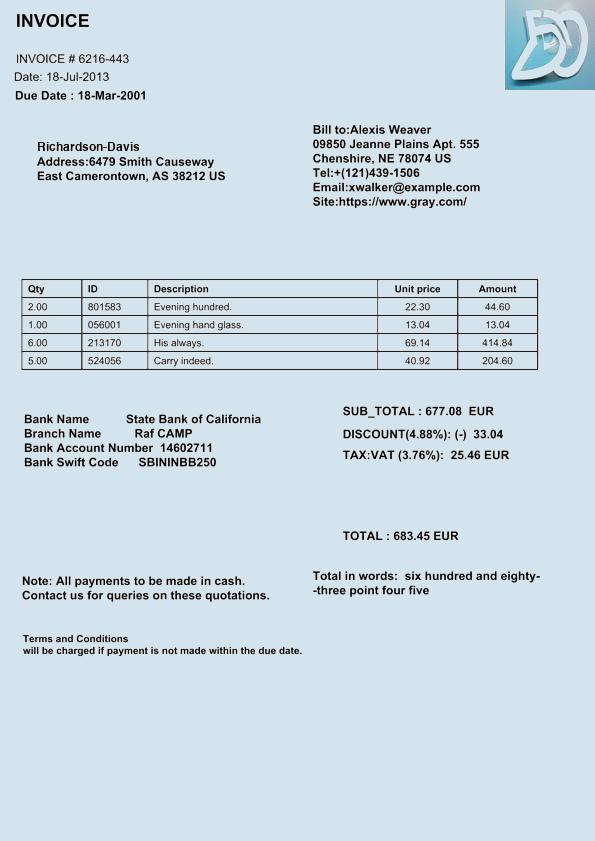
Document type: Invoice